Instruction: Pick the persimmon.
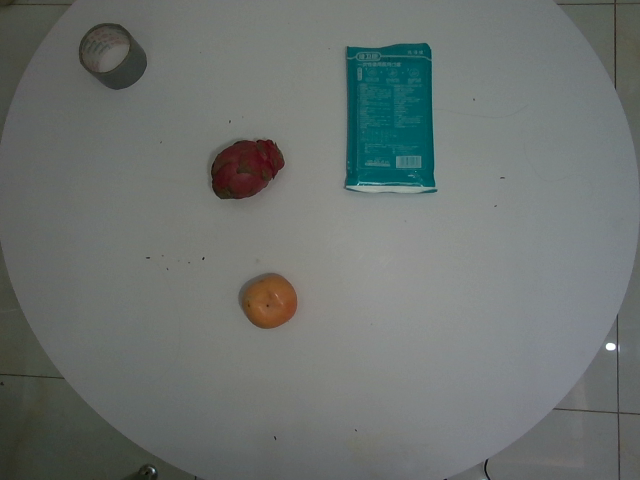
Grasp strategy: vertical